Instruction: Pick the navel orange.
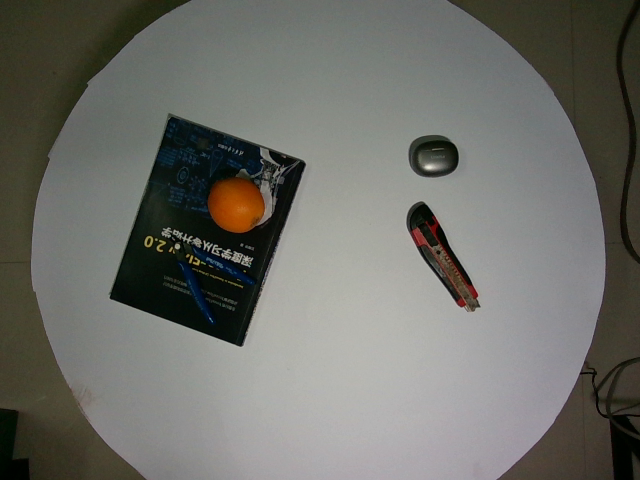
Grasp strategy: vertical